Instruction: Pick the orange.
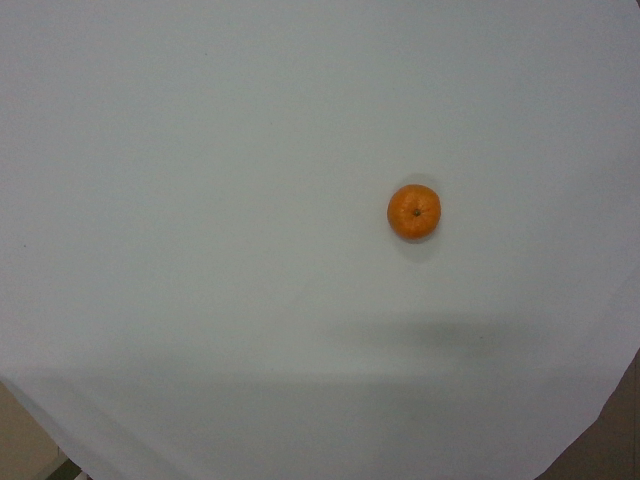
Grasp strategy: vertical